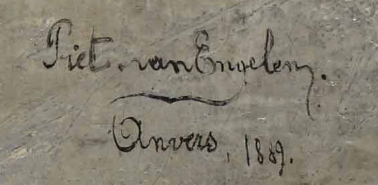
Signature of: piet van engelen